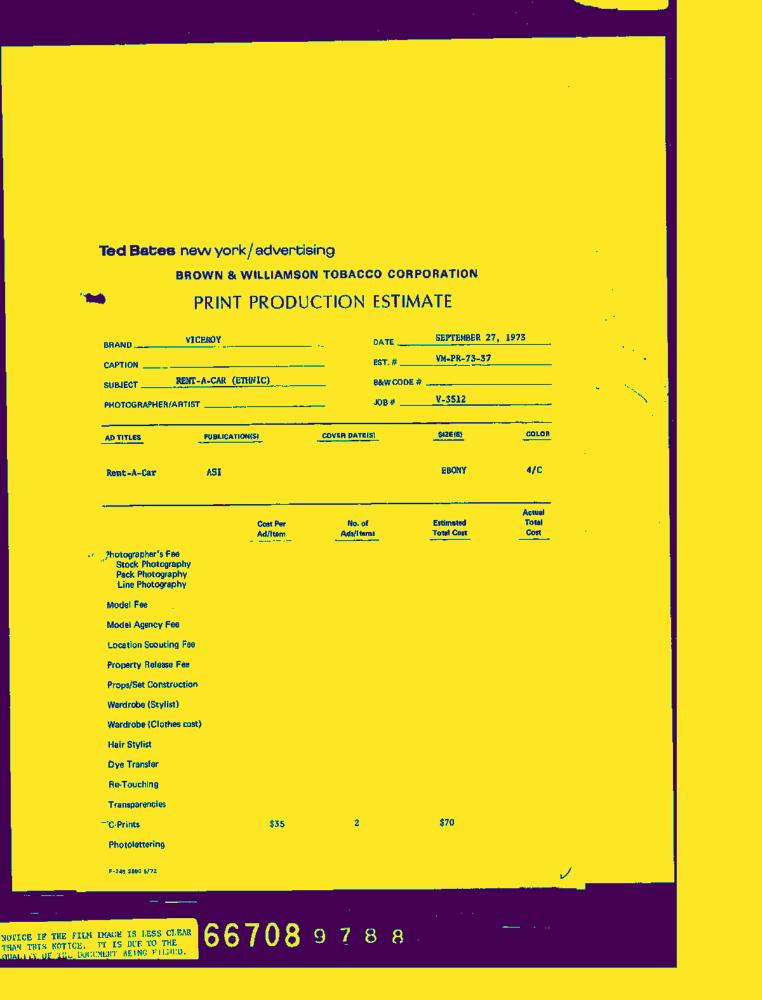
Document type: Invoice-Doc